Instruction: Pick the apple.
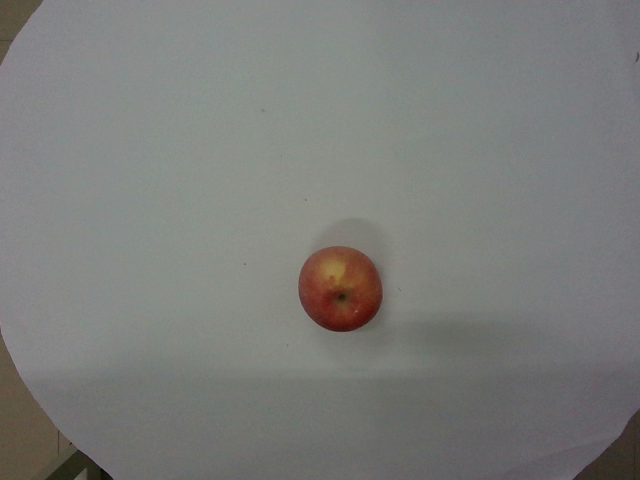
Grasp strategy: vertical